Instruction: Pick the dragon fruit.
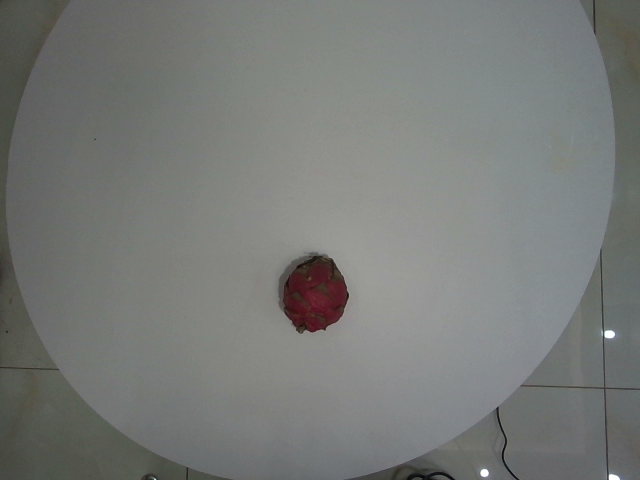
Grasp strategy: vertical